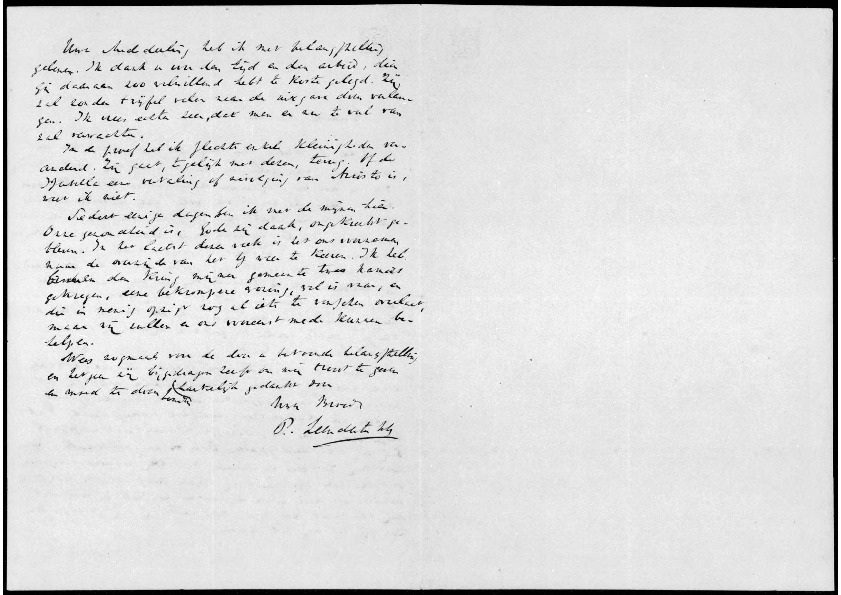
Signature of: pieter leendertz 3